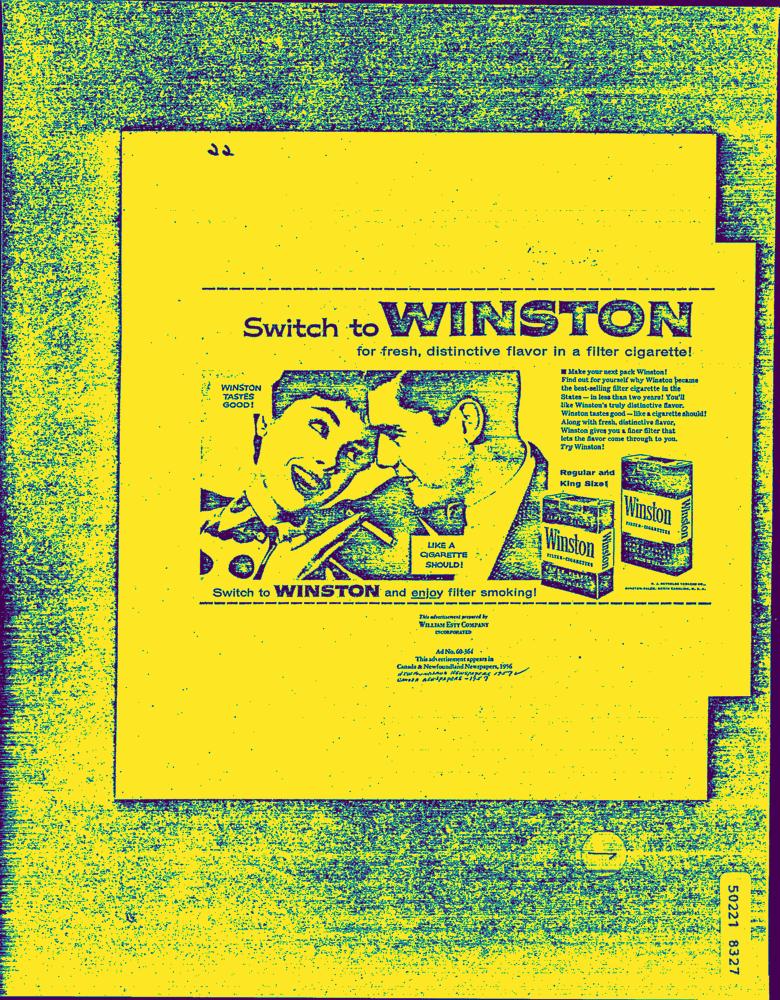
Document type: AD